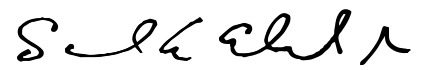
Signature of: samuel alito